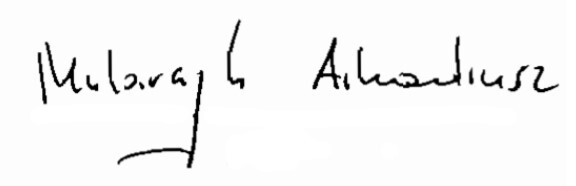
Signature of: arkadiusz mularczyk